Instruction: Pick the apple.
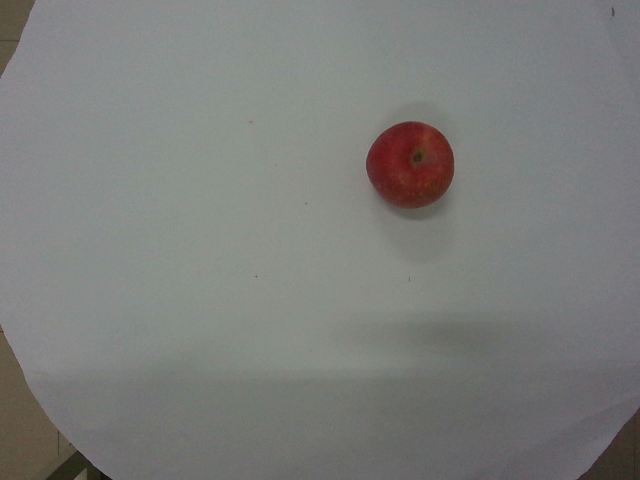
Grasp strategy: vertical